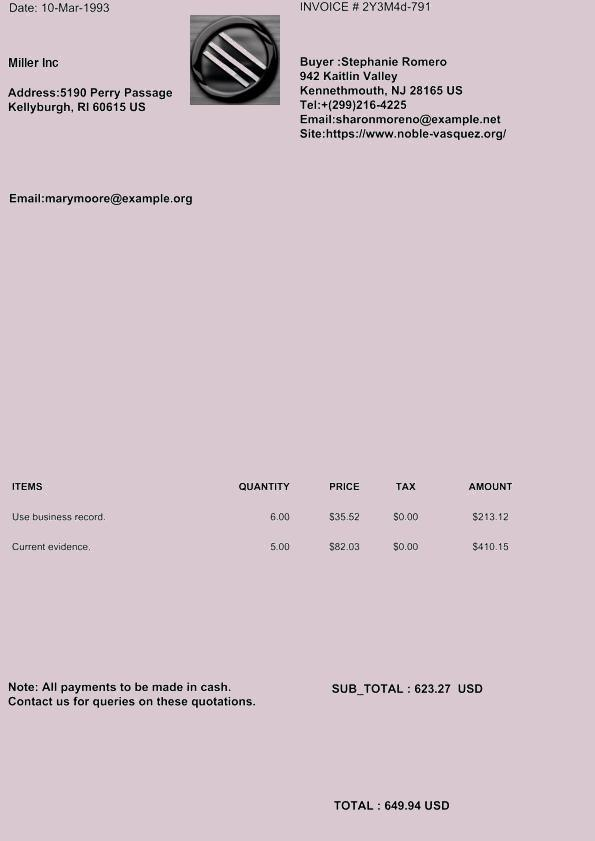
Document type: Invoice